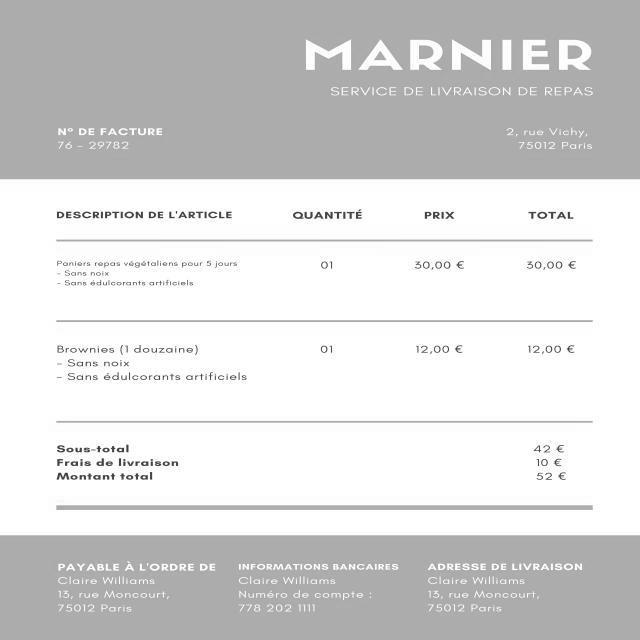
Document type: Invoice